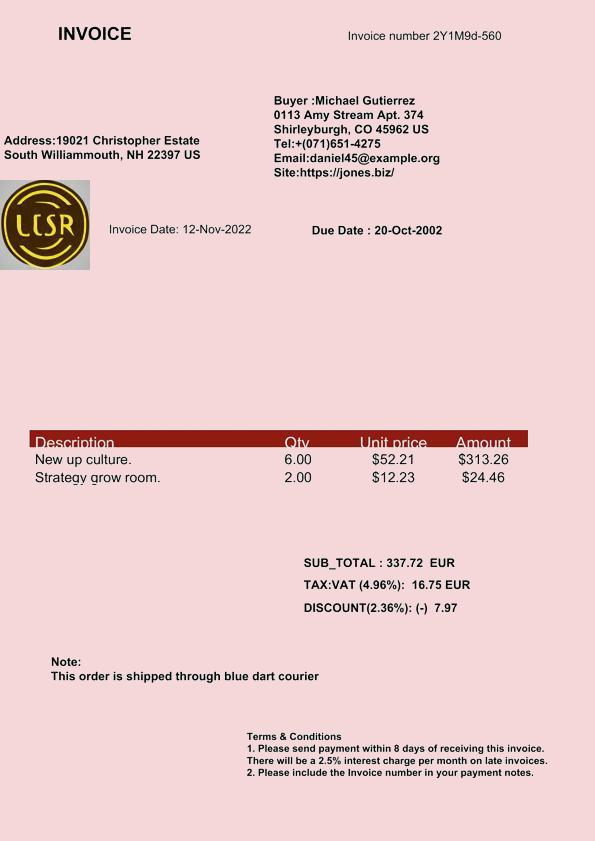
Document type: Invoice